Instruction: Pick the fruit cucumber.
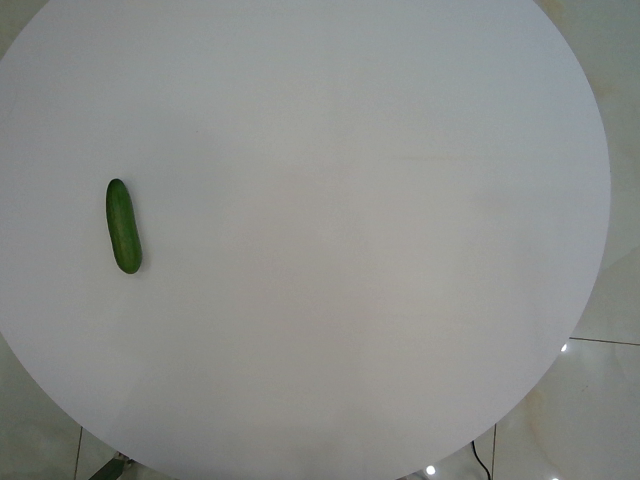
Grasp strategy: vertical